Retrieve the amount in words, amount in figures, name of the payee, date on the cheque, and the bank name from the image.
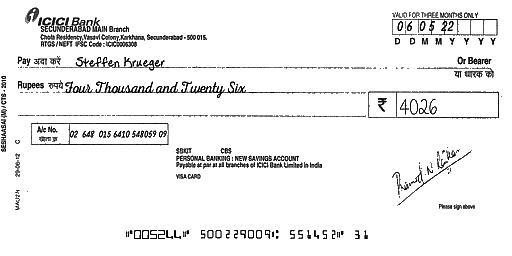
amt_in_words: Four Thousand and Twenty Six
amt_in_figures: 4026
payee_name: Steffen Krueger
bank_name: ICICI Bank
cheque_date: 06/05/22